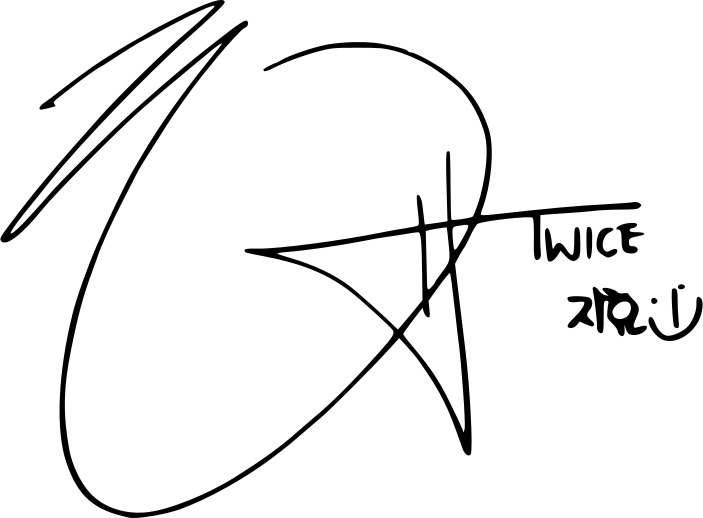
Signature of: park ji hyo